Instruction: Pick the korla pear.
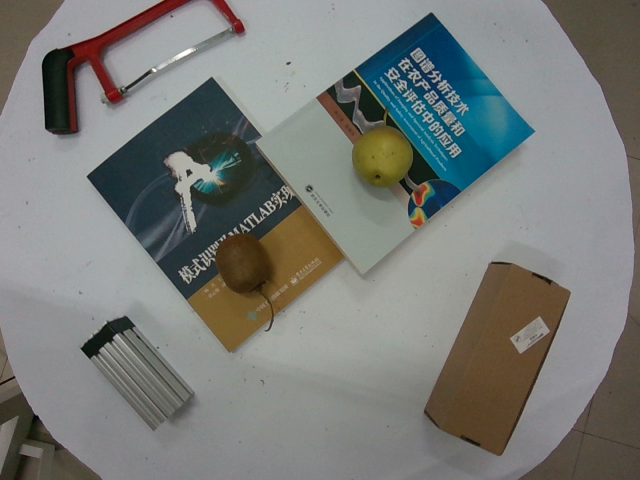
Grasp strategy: vertical